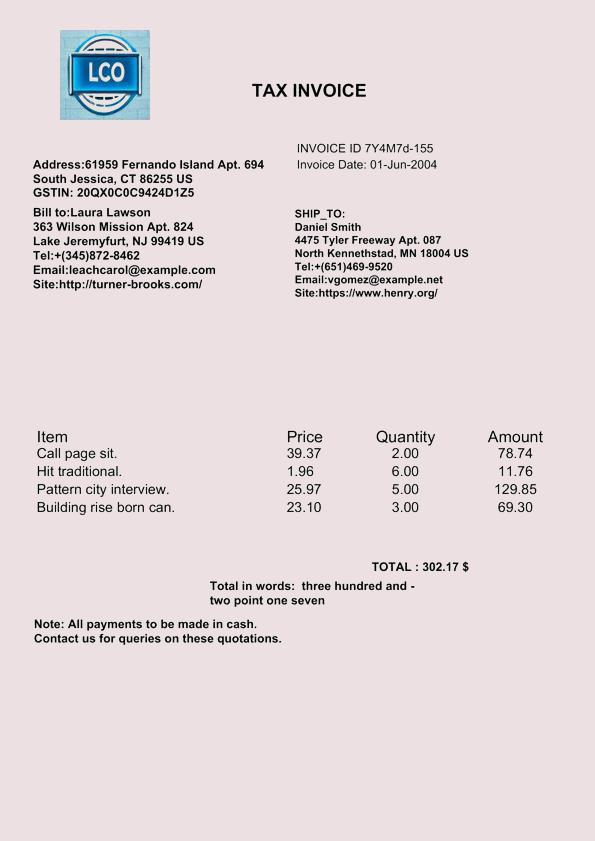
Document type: Invoice